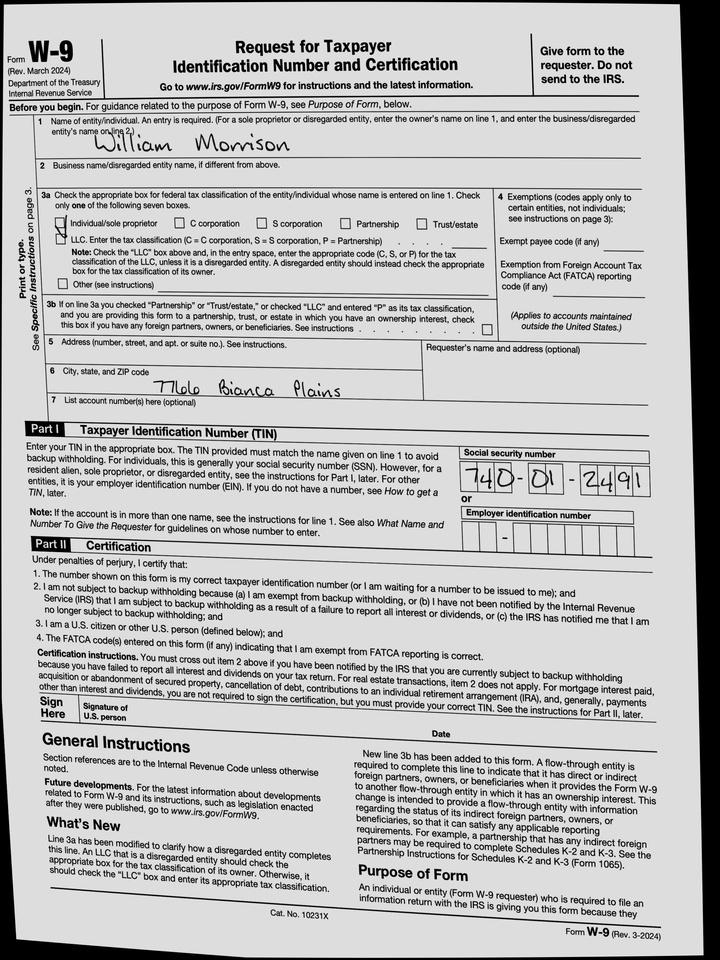
adr1: 7766 Bianca Plains
cbx: yes
ssn: 740012491
enm: William Morrison